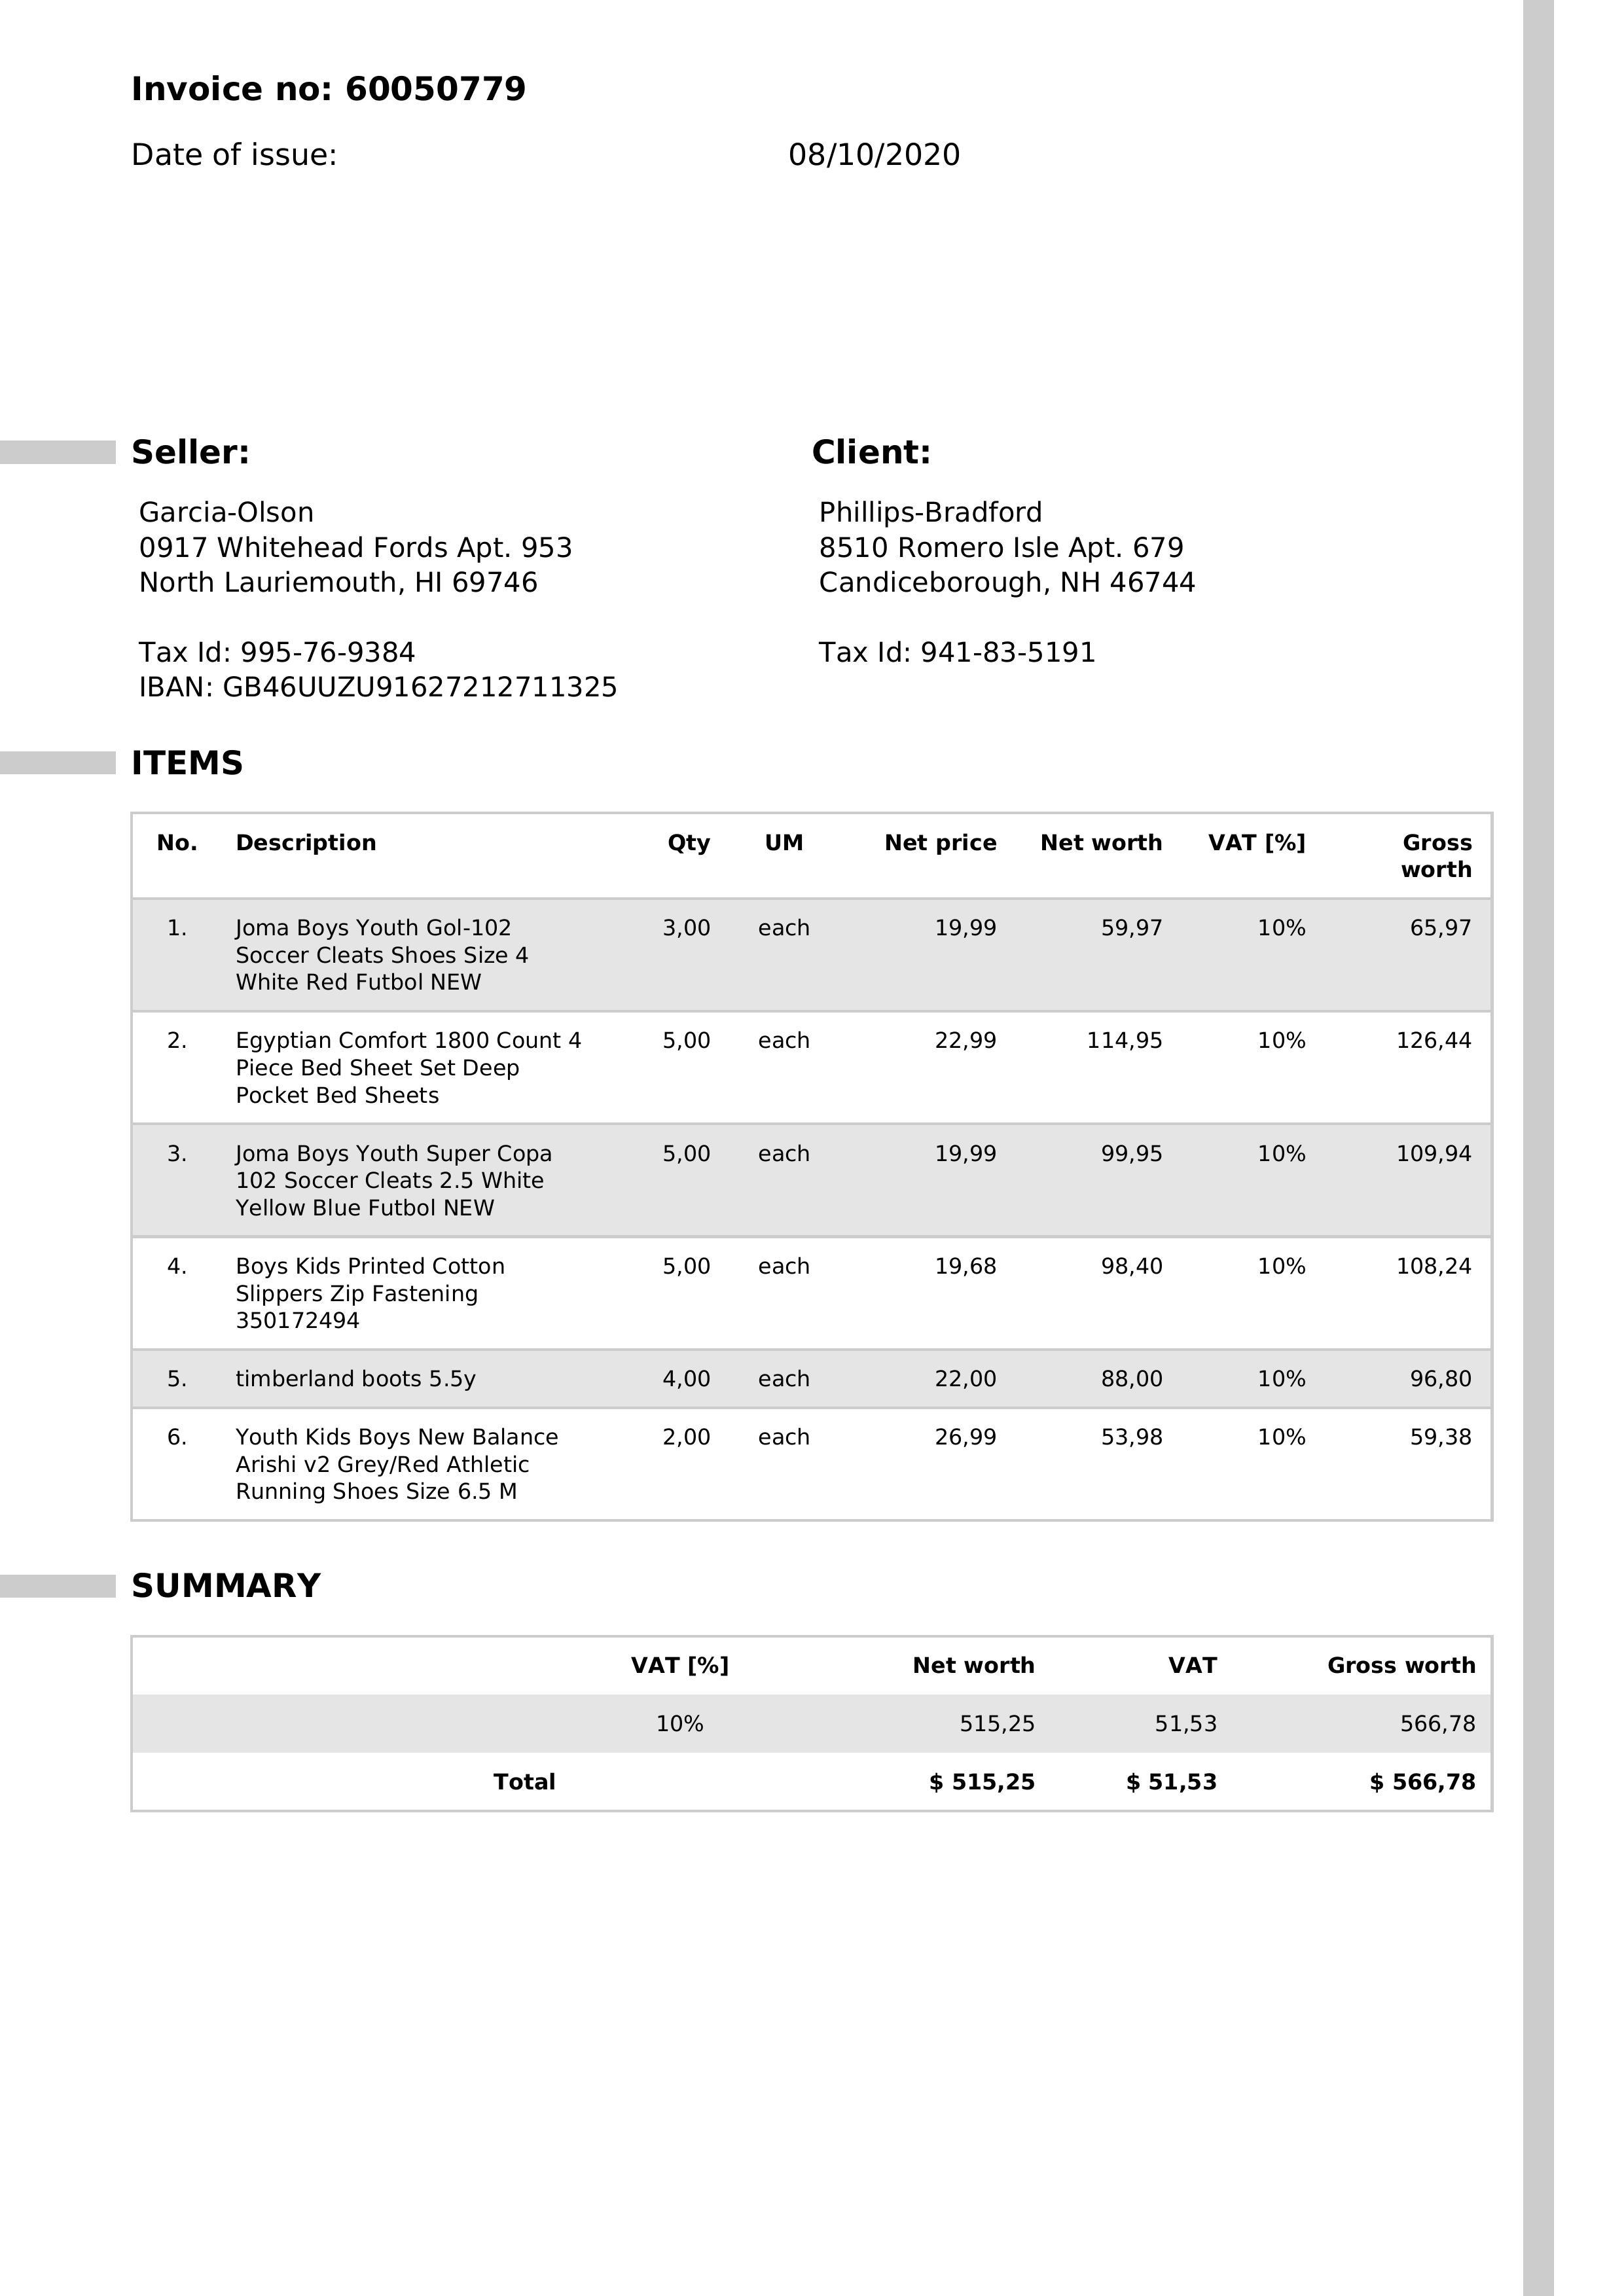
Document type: Invoice